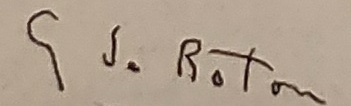
Signature of: germaine de roton